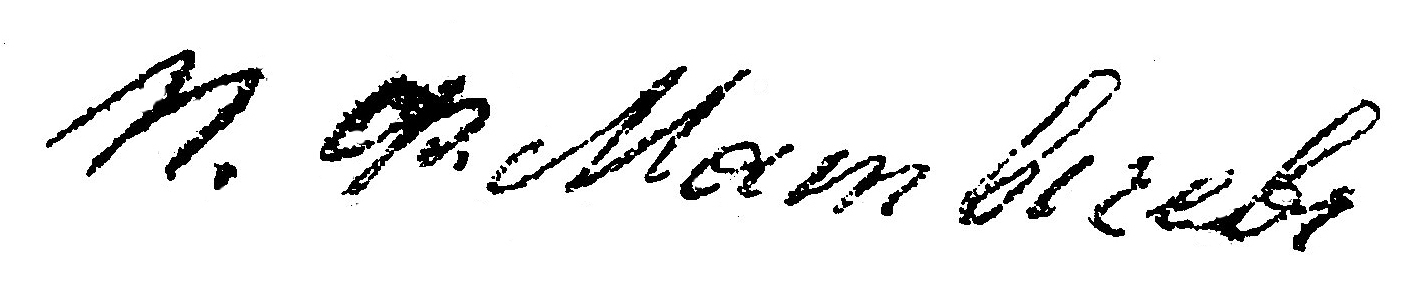
Signature of: q15072143